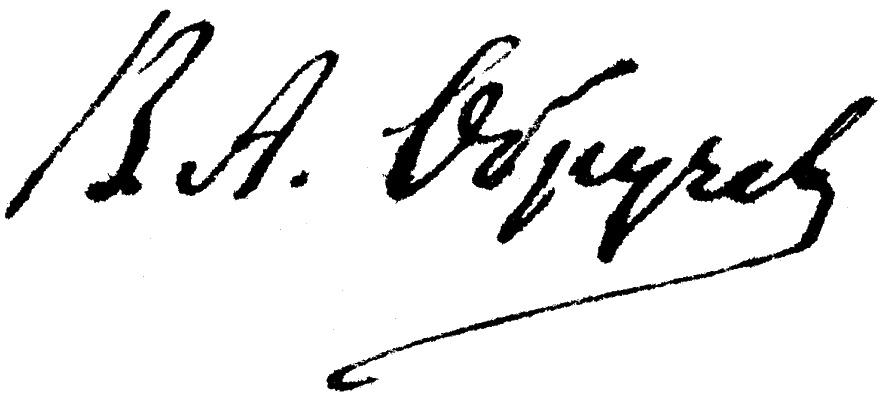
Signature of: vladimir a obruchev